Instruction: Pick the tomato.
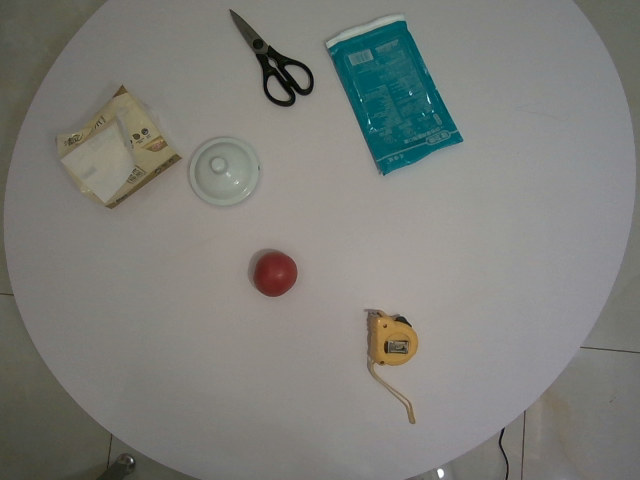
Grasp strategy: vertical